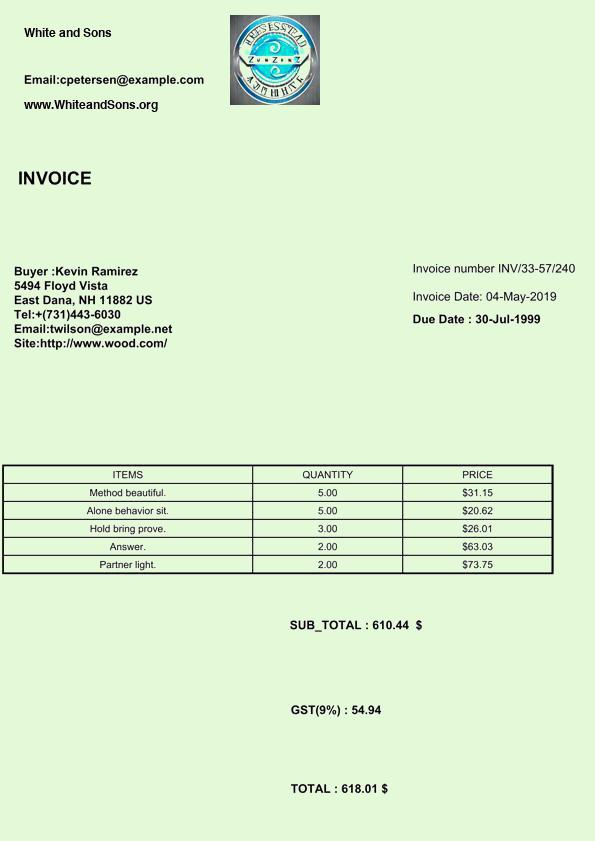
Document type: Invoice